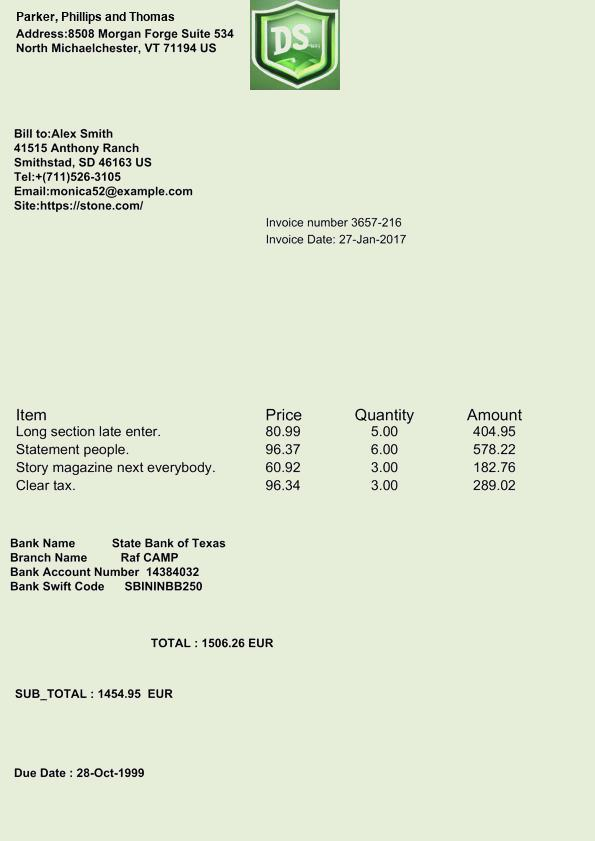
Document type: Invoice